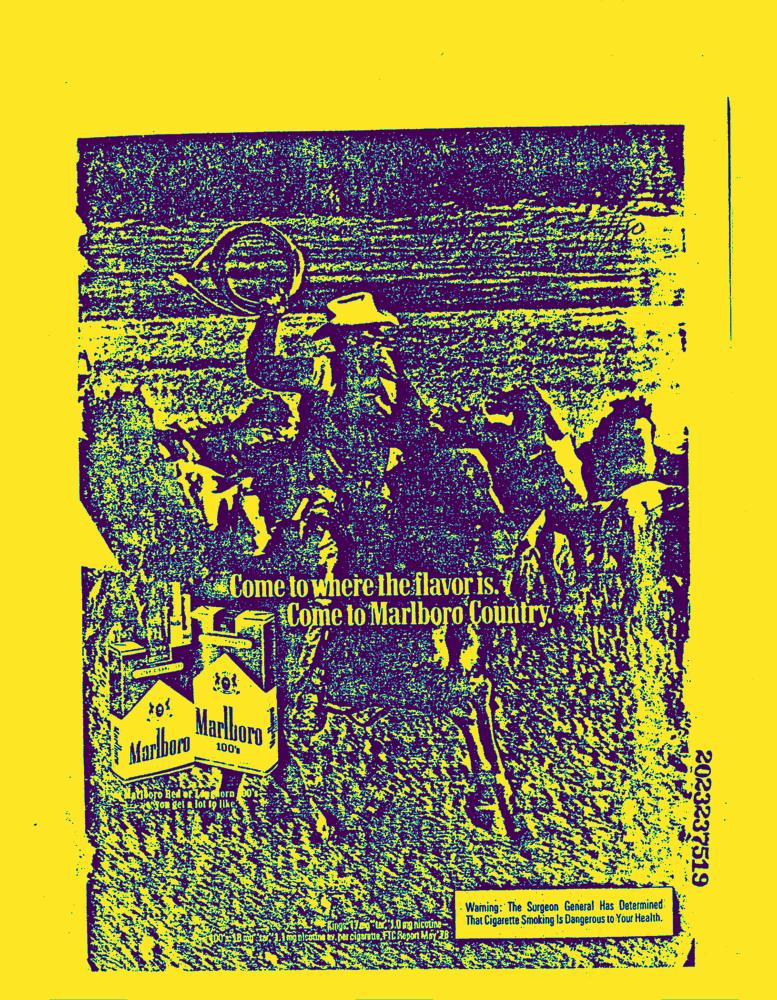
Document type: AD